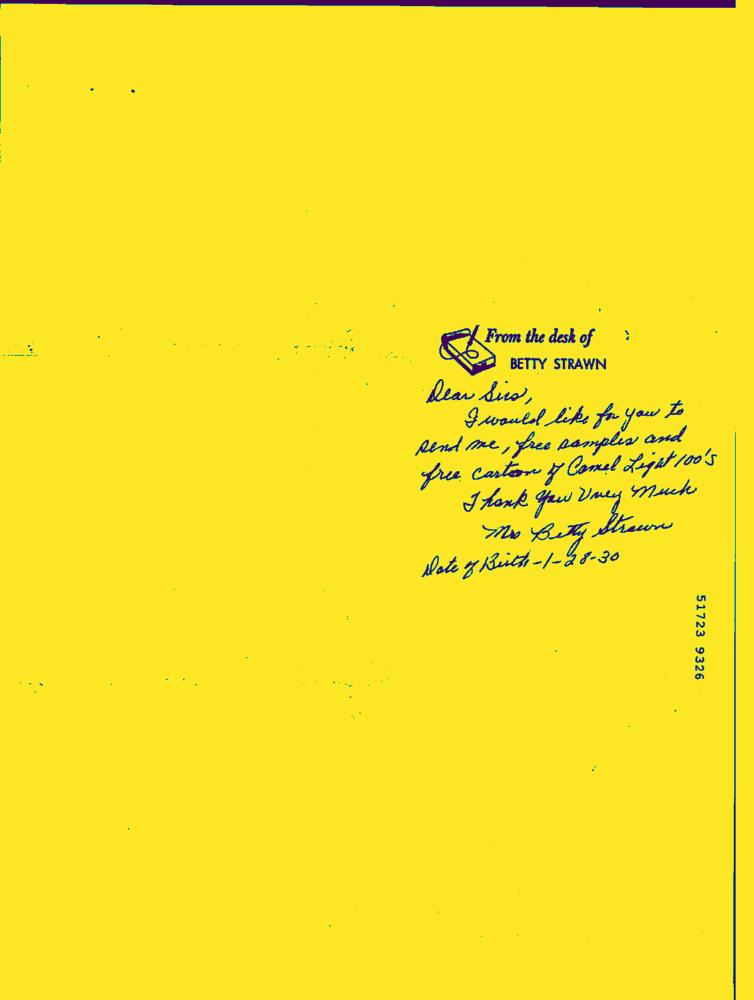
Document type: Hand-Written